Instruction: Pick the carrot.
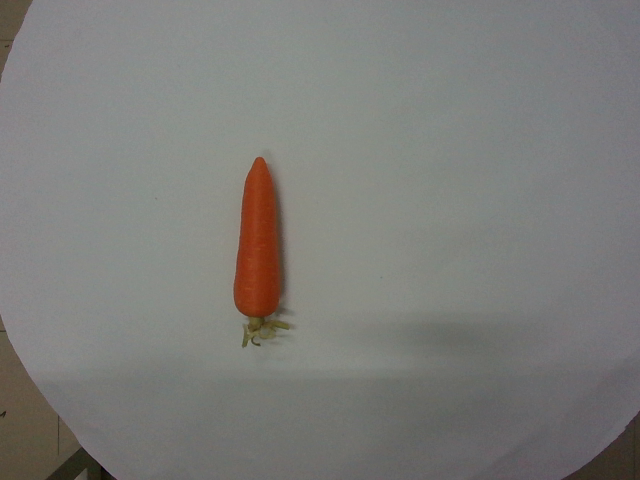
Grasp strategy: vertical